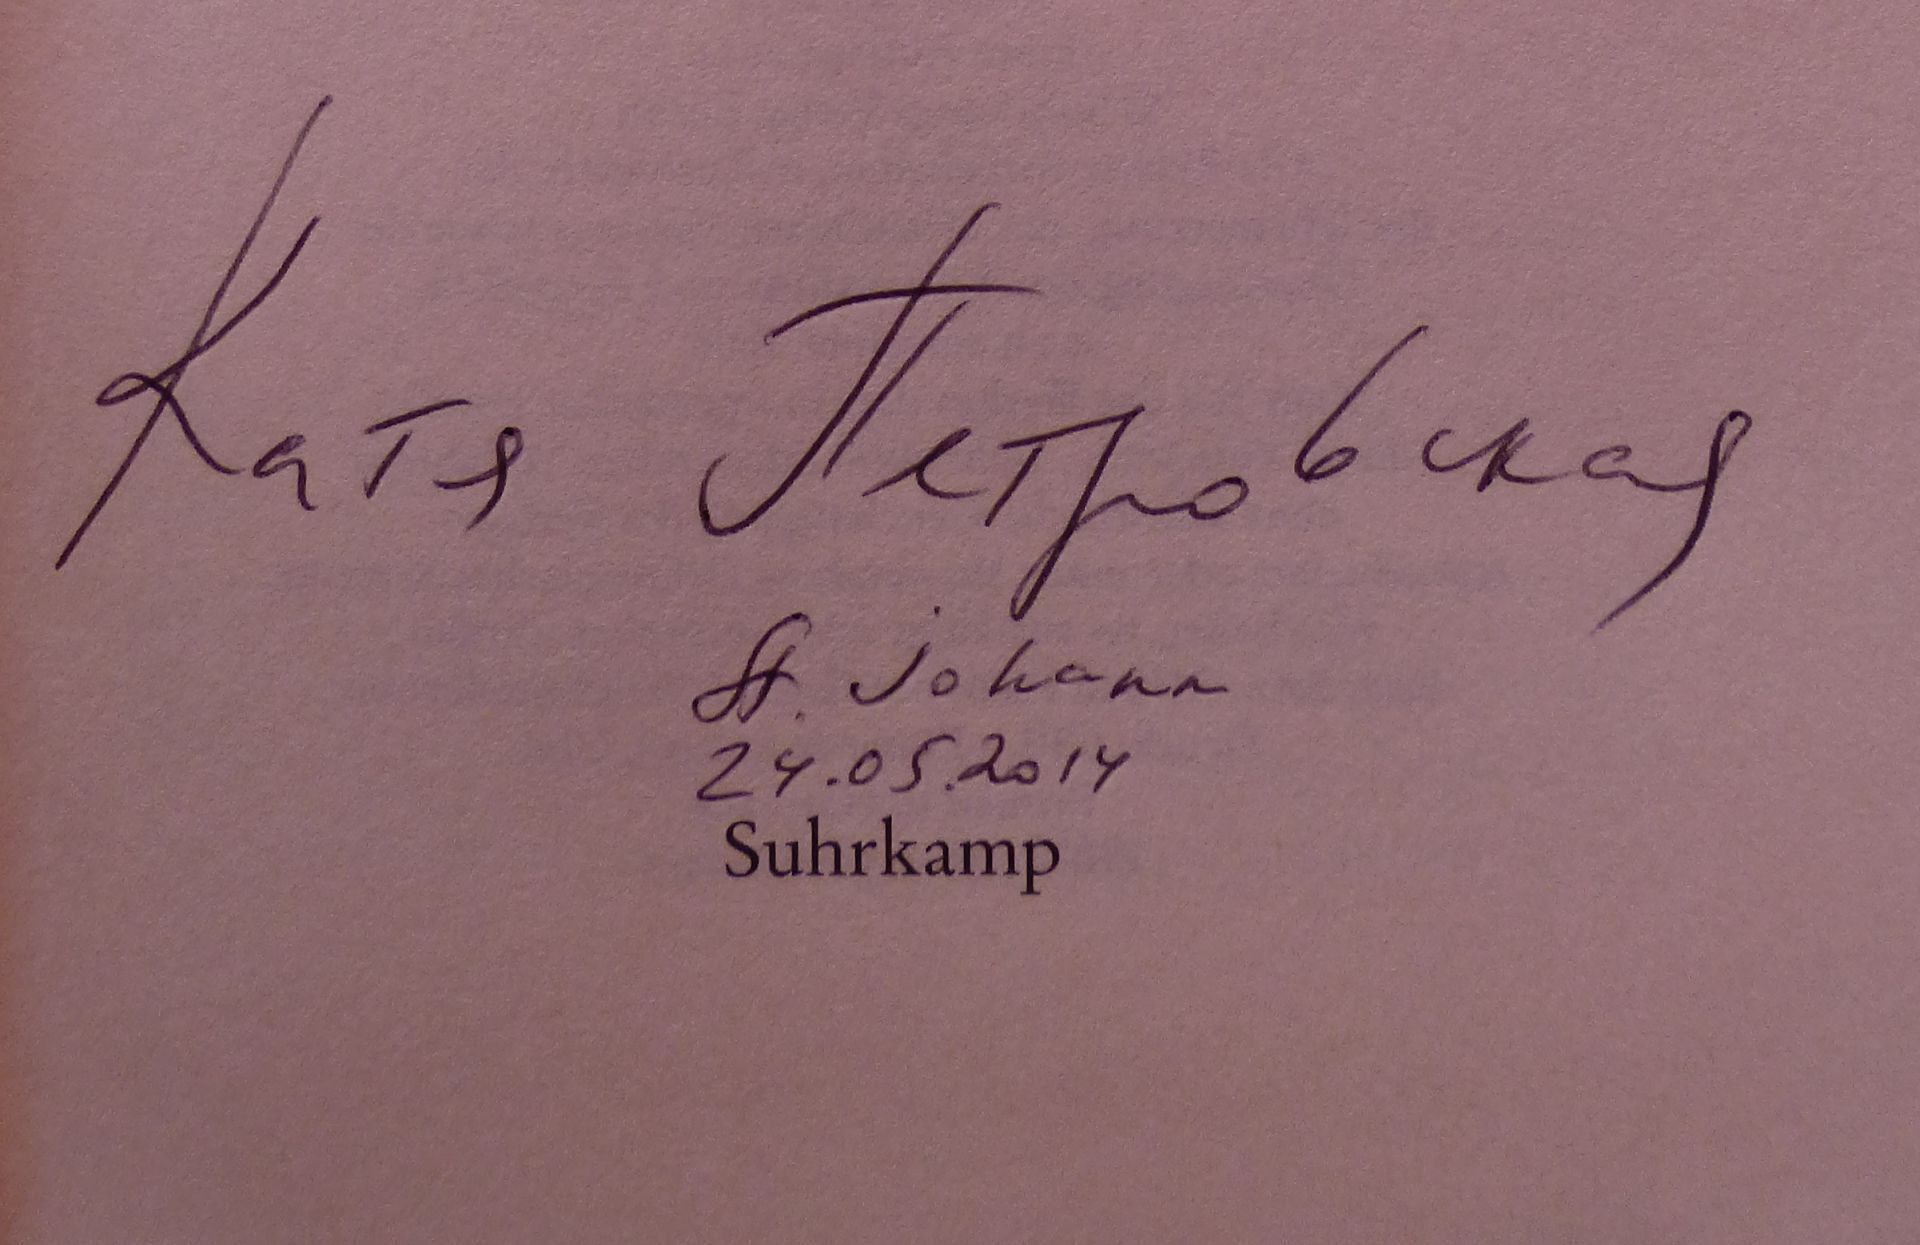
Signature of: katja petrowskaja